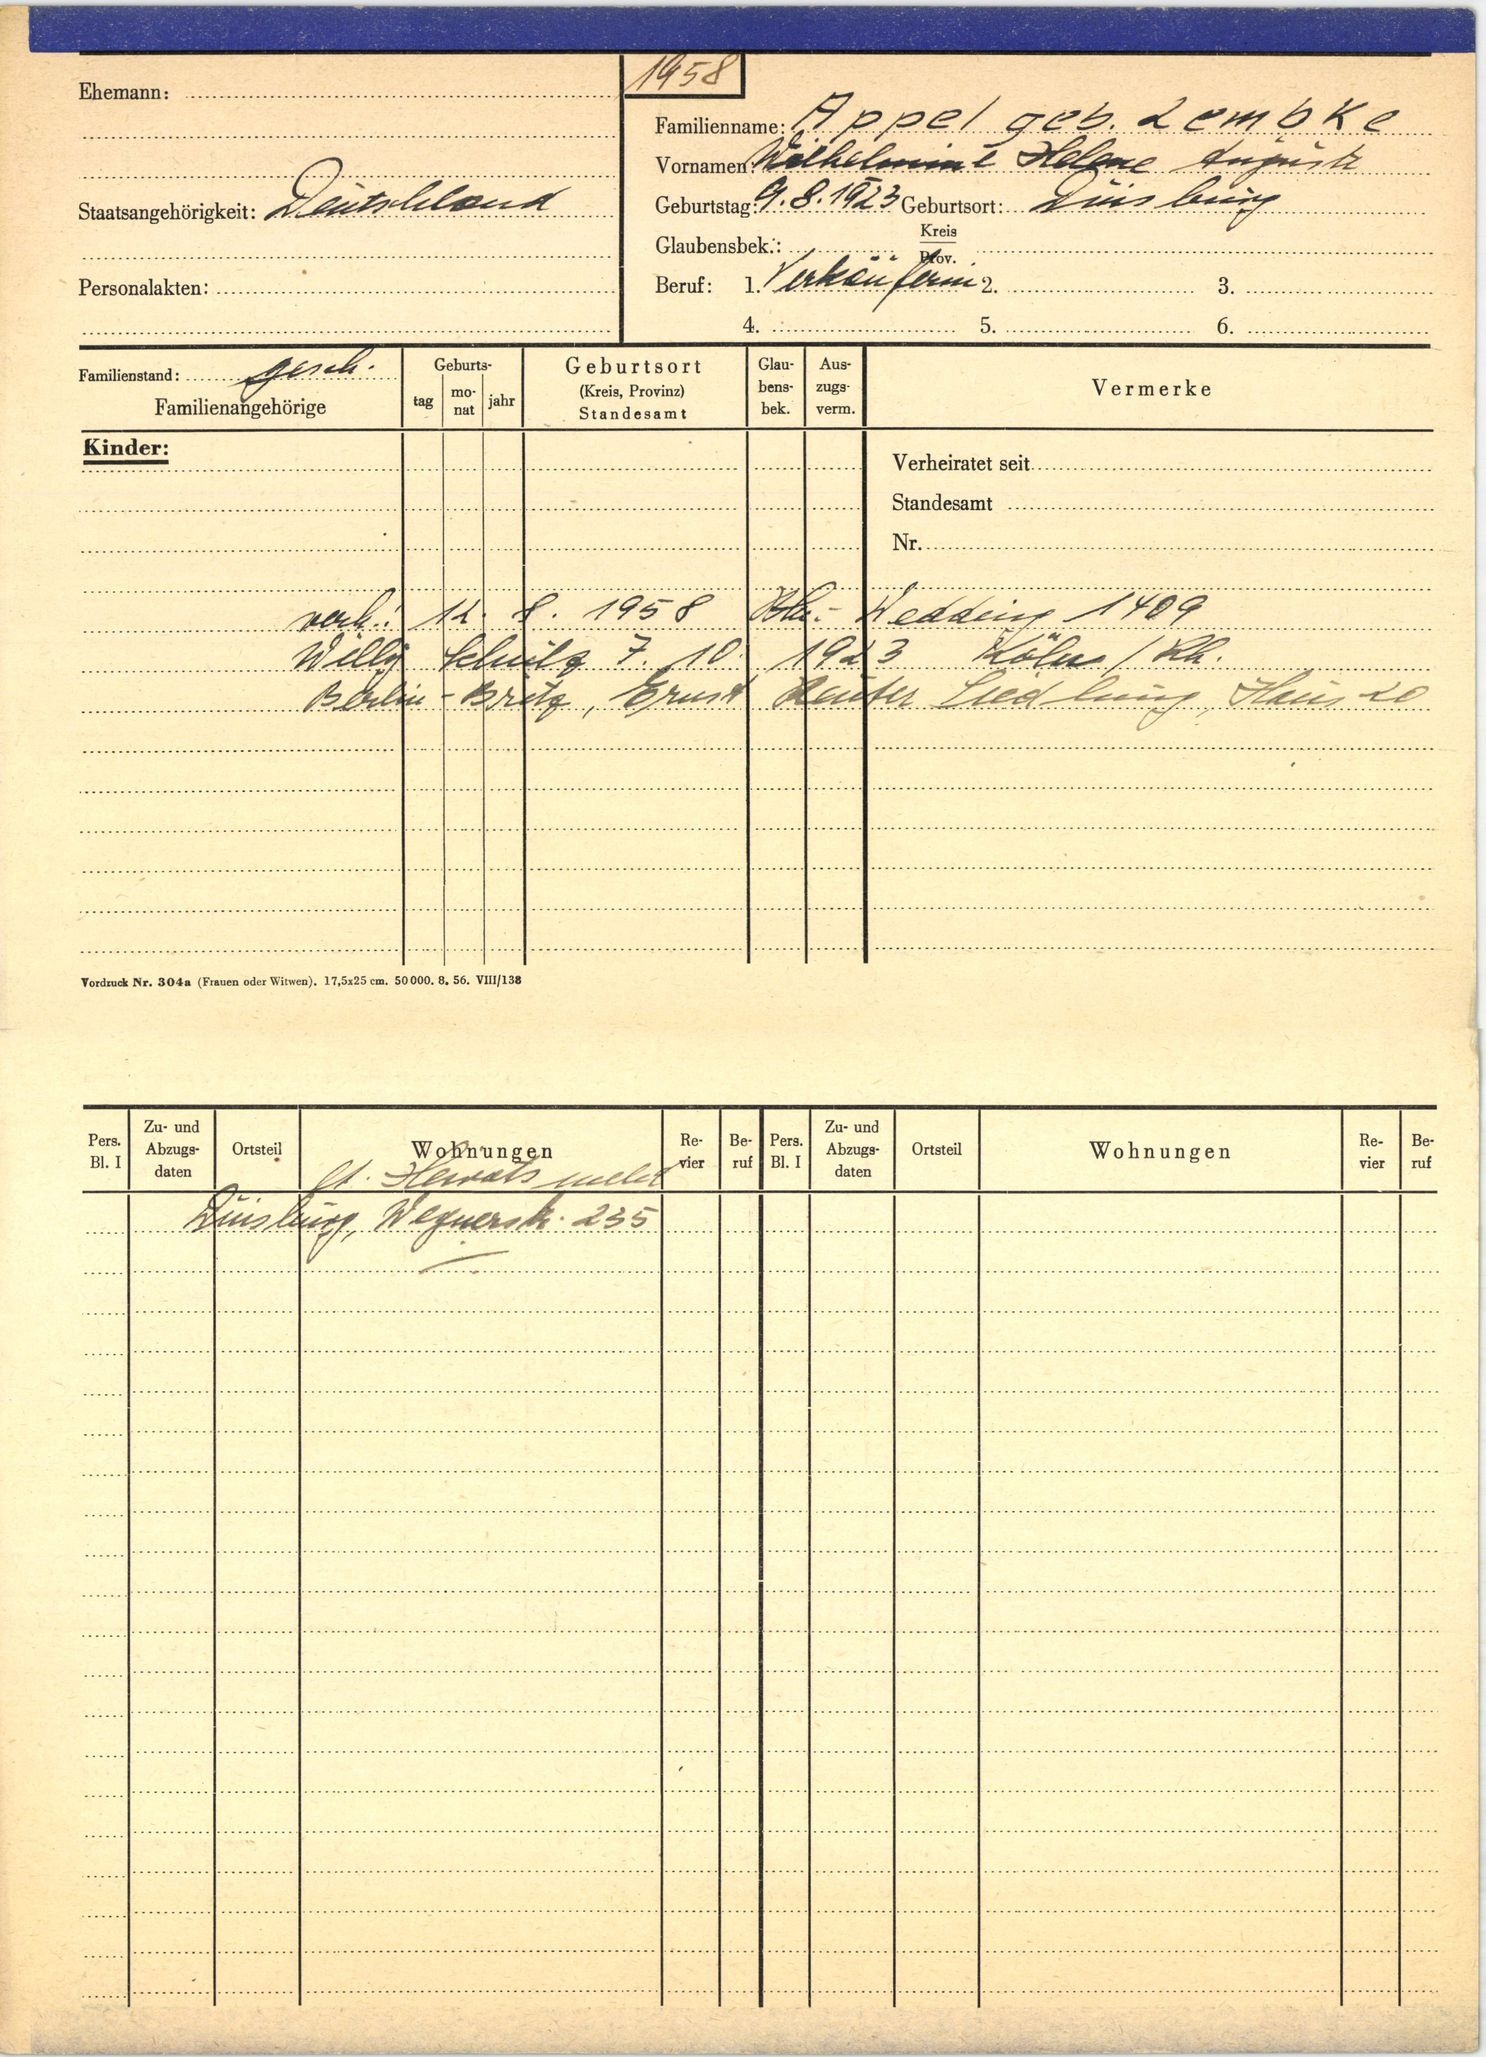
Appel geb. Lembke